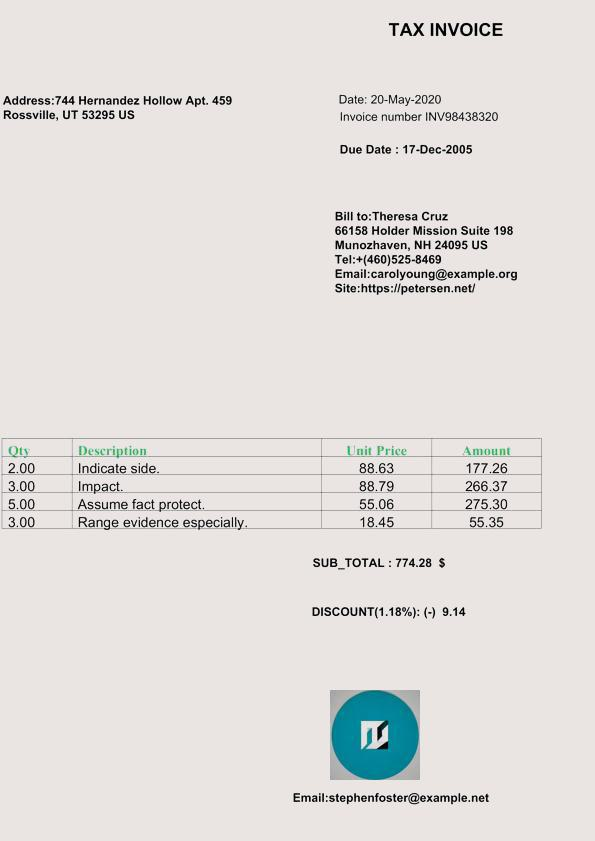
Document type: Invoice